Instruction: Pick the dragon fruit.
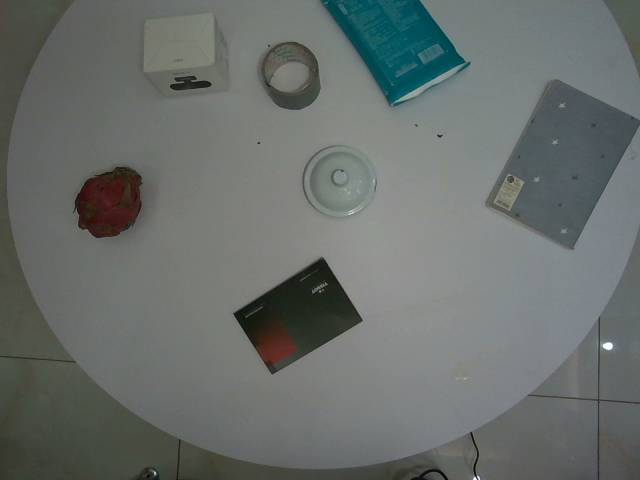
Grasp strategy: vertical